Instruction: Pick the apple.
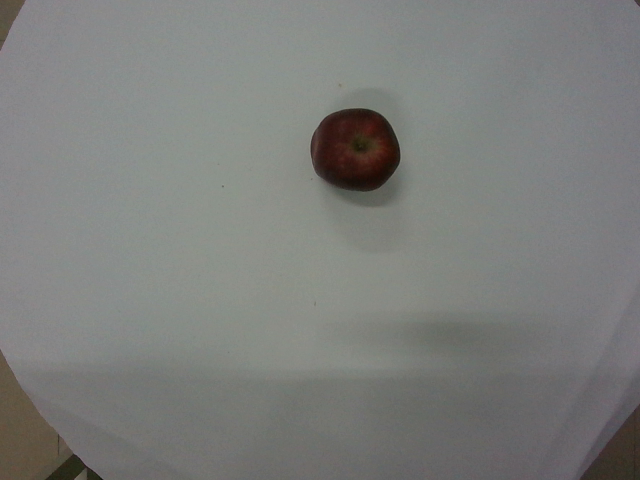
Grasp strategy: vertical